Question: What is the mailing or notice date provided in the document?
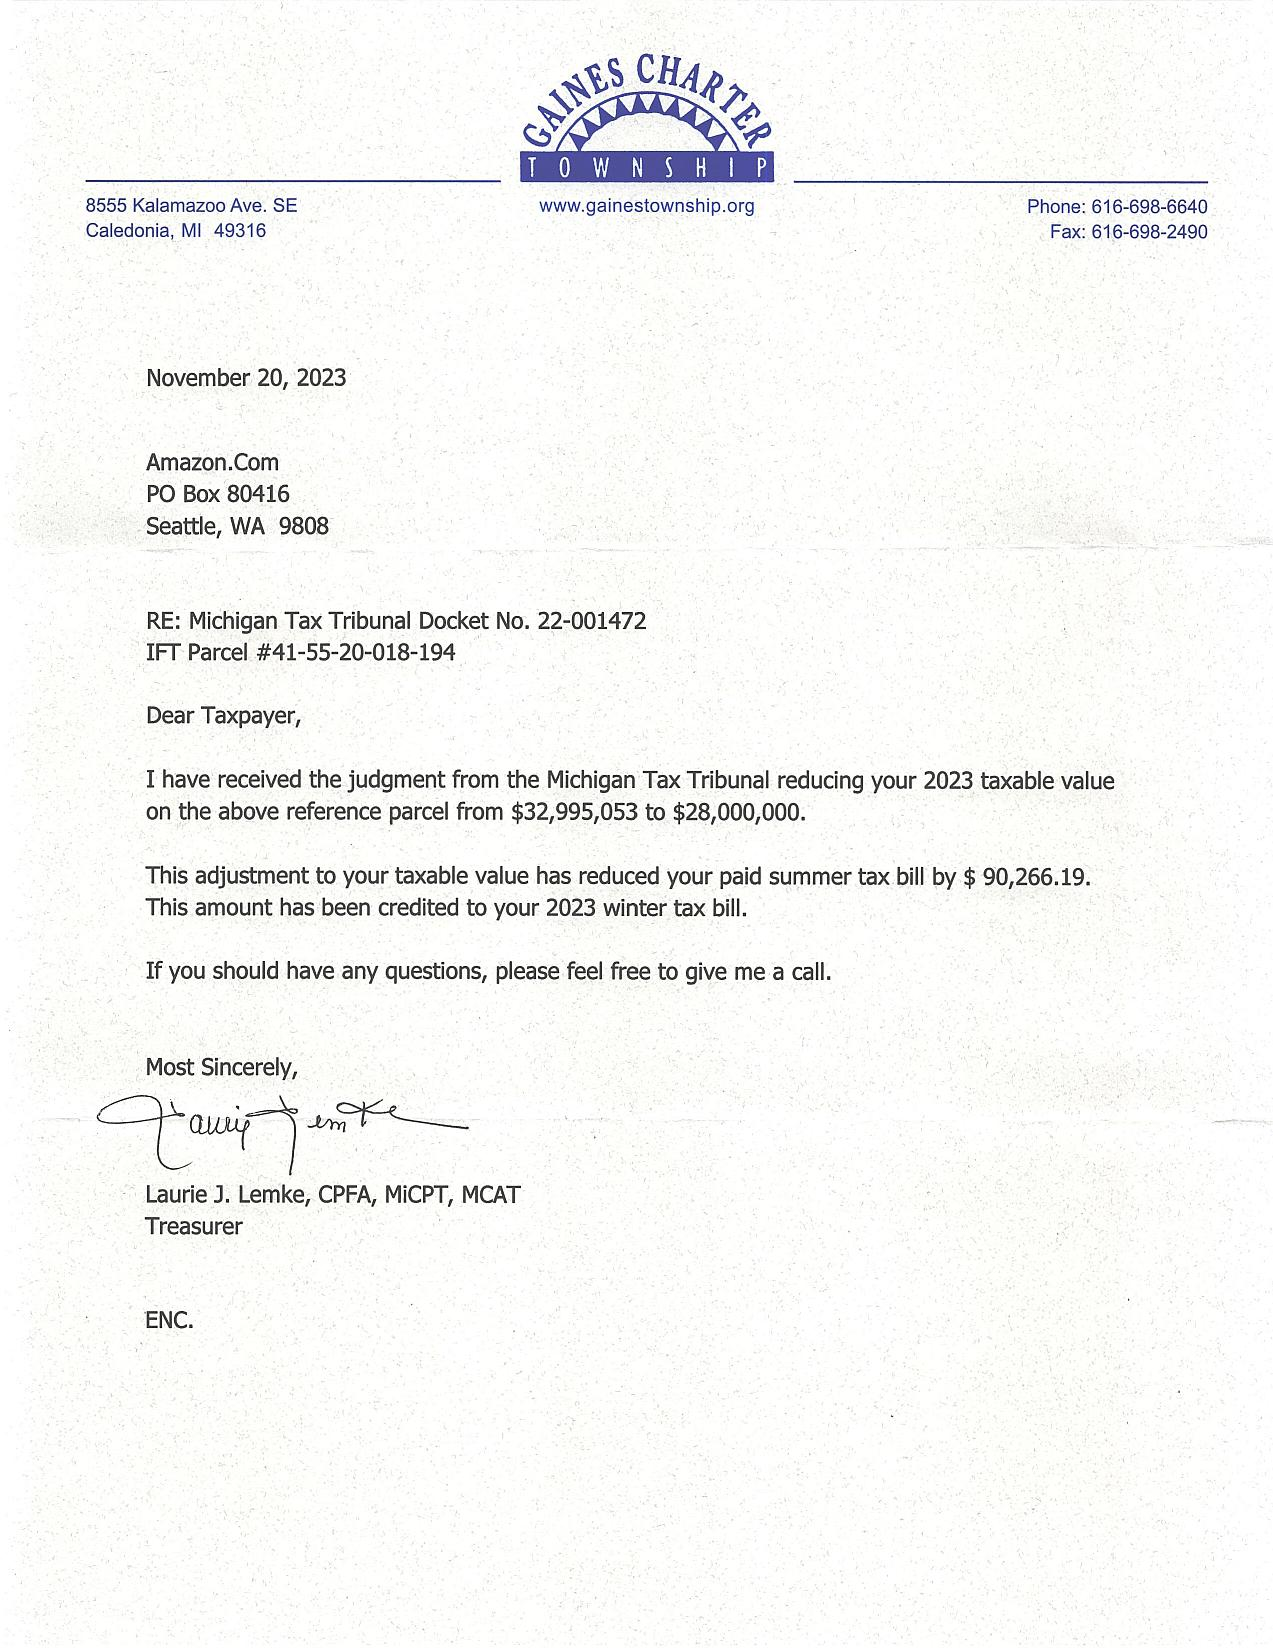
Answer: "20-Nov-23"